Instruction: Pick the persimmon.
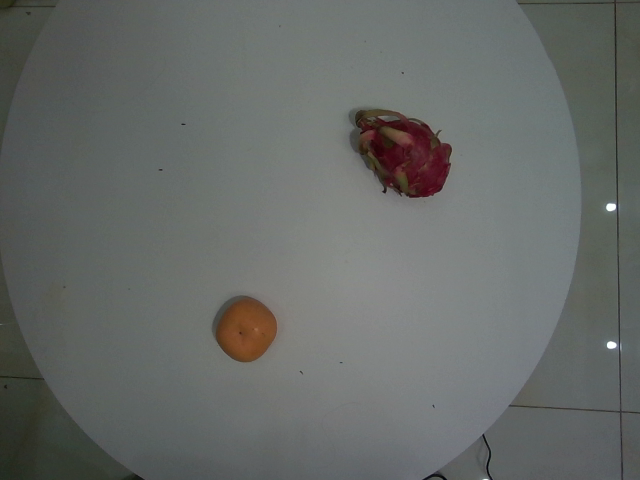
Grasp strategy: vertical